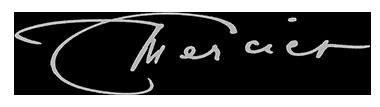
Signature of: claude mercier